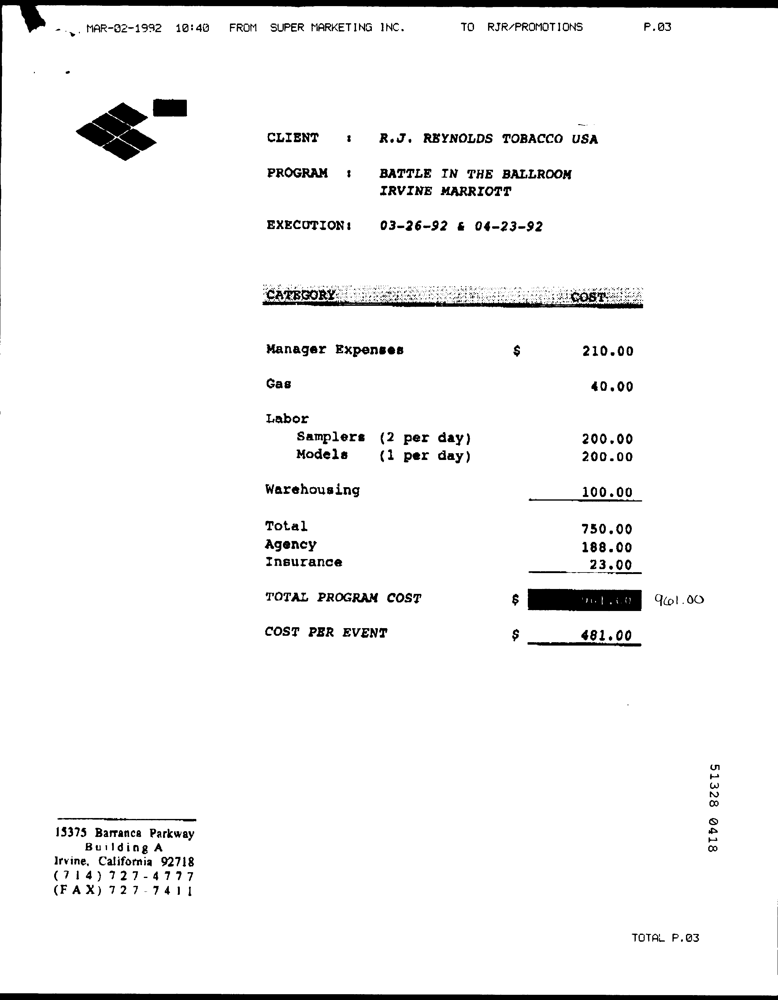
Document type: Invoice